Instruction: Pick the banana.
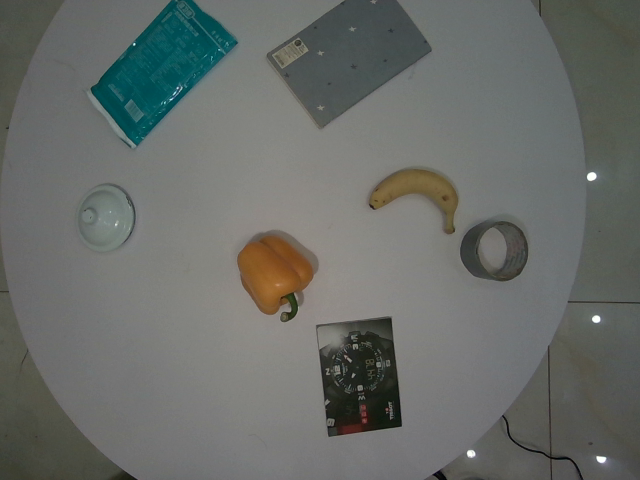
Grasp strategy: vertical